Question: What is the potential diagnosis?
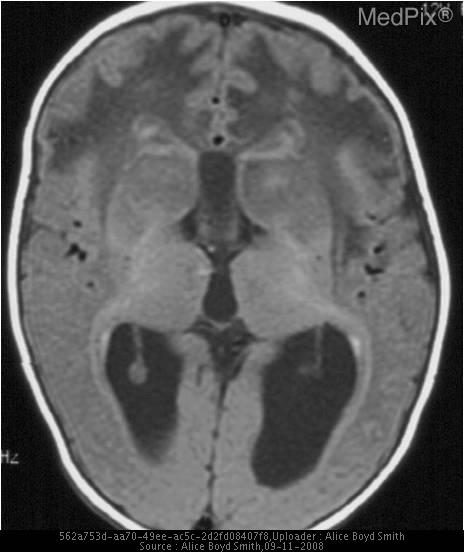
Answer: The possible diagnosis includes •  Canavan disease:  Diffuse involvement of the brain, with the subcortical U fibers involved early
•  Megaloencephalic leukoencephalopathy with subcortical cysts:  Diffuse white matter involvment (including subcortical U fibers), but spares the basal ganglia
•  Mucopolysaccharidoses: Prominent Virchow Robin spaces, and patchy, periventricular white matter signal abnormality
•  Alexander's Disease.